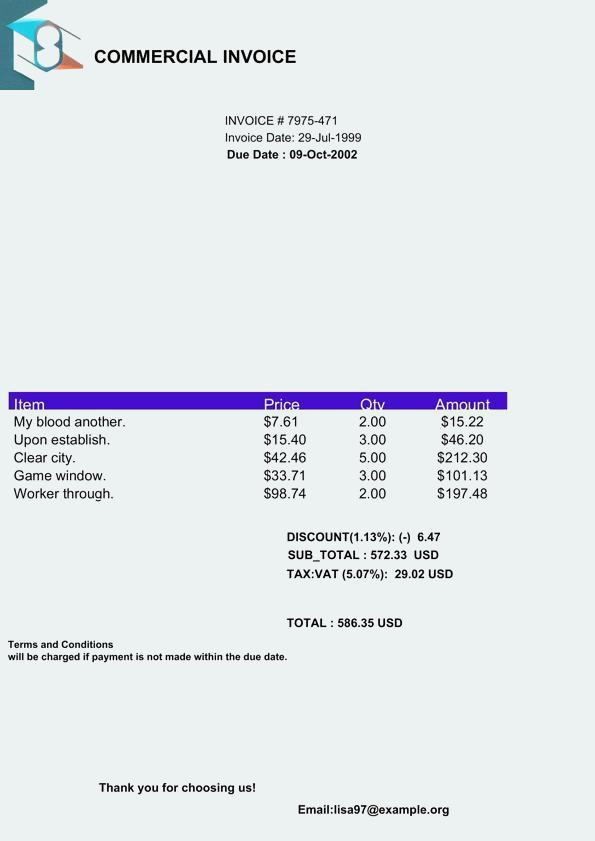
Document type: Invoice